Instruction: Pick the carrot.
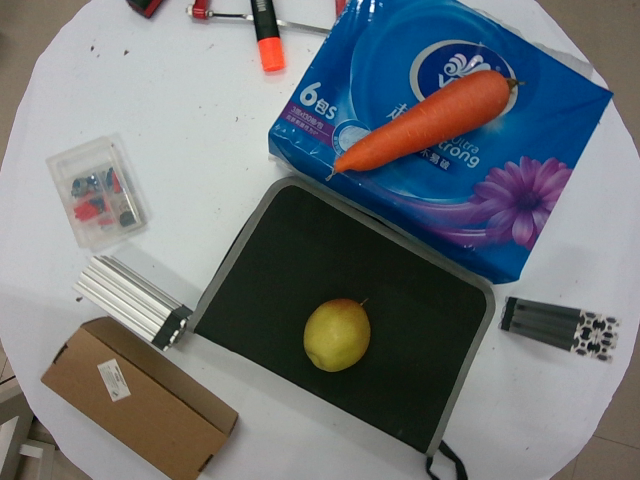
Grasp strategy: vertical